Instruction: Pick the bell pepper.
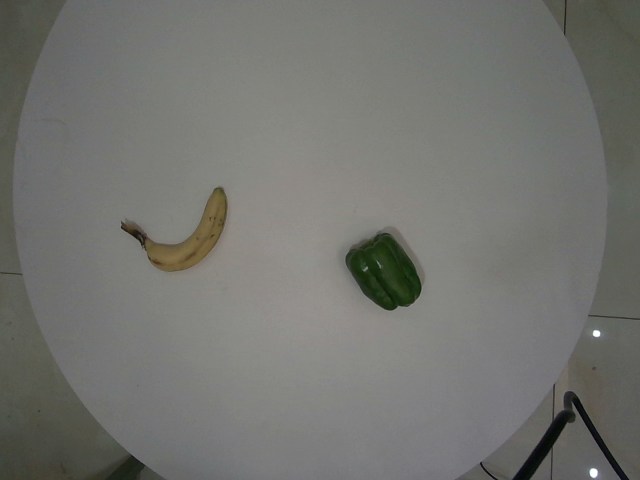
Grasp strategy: vertical